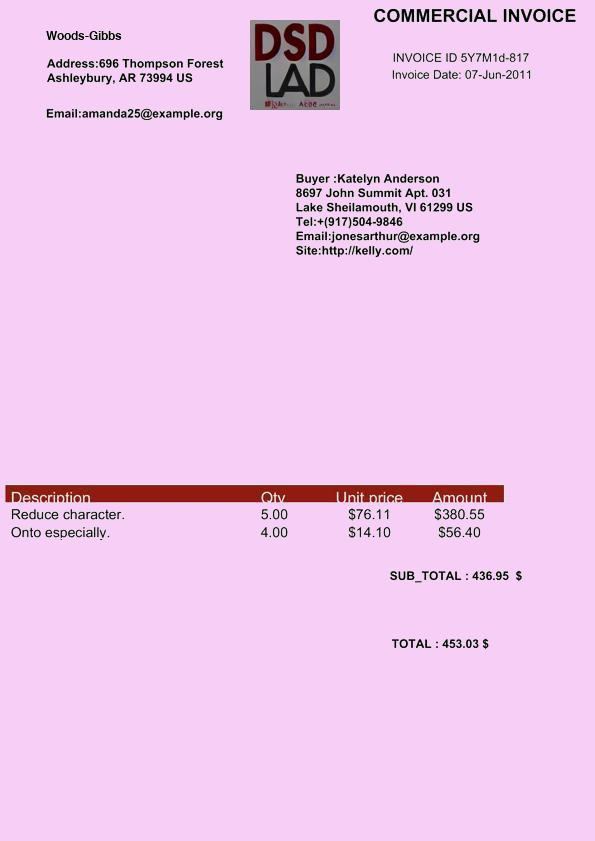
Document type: Invoice